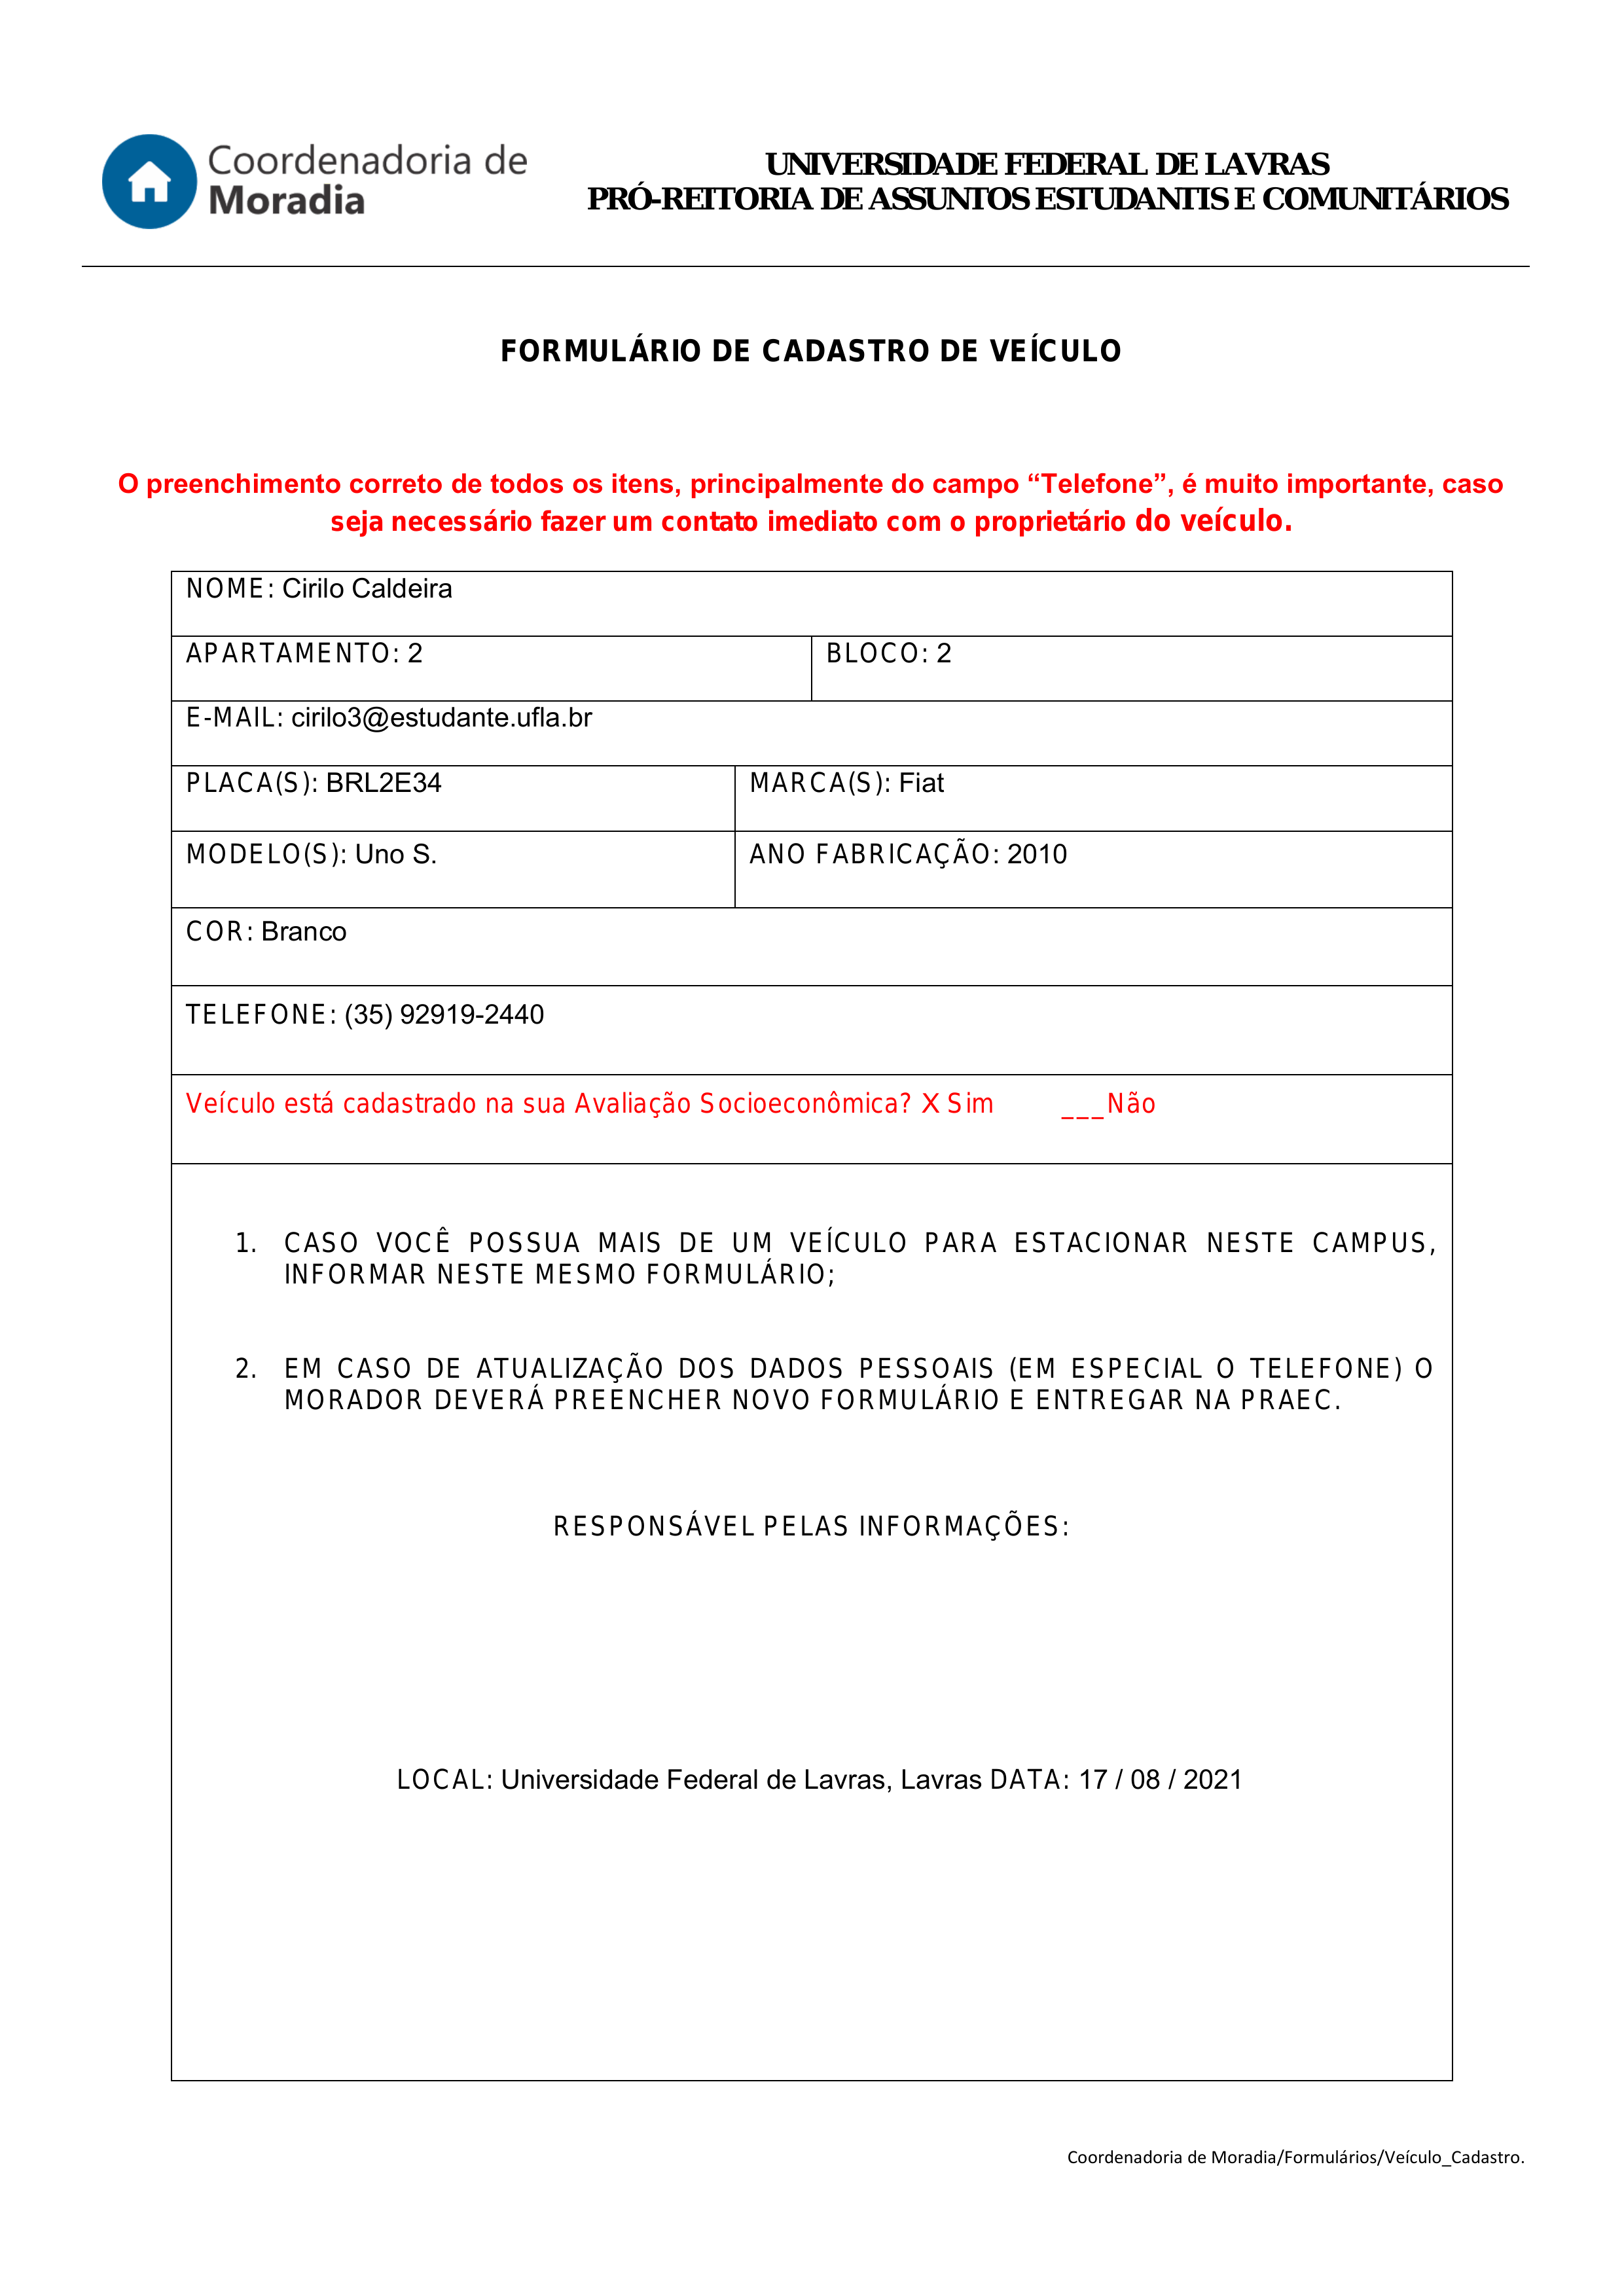
Coordenadoria de Moradia
UNIVERSIDADE FEDERAL DE LAVRAS
PRÓ-REITORIA DE ASSUNTOS ESTUDANTIS E COMUNITÁRIOS
FORMULÁRIO DE CADASTRO DE VEÍCULO
O preenchimento correto de todos os itens, principalmente do campo “Telefone”, é muito importante, caso seja necessário fazer um contato imediato com o proprietário do veículo.
NOME:
Cirilo Caldeira
APARTAMENTO:
2
BLOCO:
2
E-MAIL:
cirilo3@estudante.ufla.br
PLACA(S):
BRL2E34
MARCA(S):
Fiat
ANO FABRICAÇÃO:
2010
MODELO(S):
Uno S.
COR:
Branco
TELEFONE:
(35) 92919-2440
Veículo está cadastrado na sua Avaliação Socioeconômica?
Não
Sim
X
1. CASO VOCE POSSUA MAIS DE UM VEÍCULO PARA ESTACIONAR NESTE CAMPUS, INFORMAR NESTE MESMO FORMULÁRIO;
2. EM CASO DE ATUALIZAÇÃO DOS DADOS PESSOAIS (EM ESPECIAL O TELEFONE) O MORADOR DEVERA PREENCHER NOVO FORMULARIO E ENTREGAR NA PRAEC.
RESPONSÁVEL PELAS INFORMAÇÕES:
LOCAL:
Universidade Federal de Lavras, Lavras
DATA:
17/08/2021
Coordenadoria de Moradia/Formulários/Veículo Cadastro.